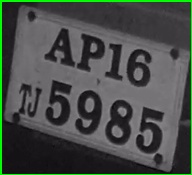
License plate number: AP 16TJ 5985